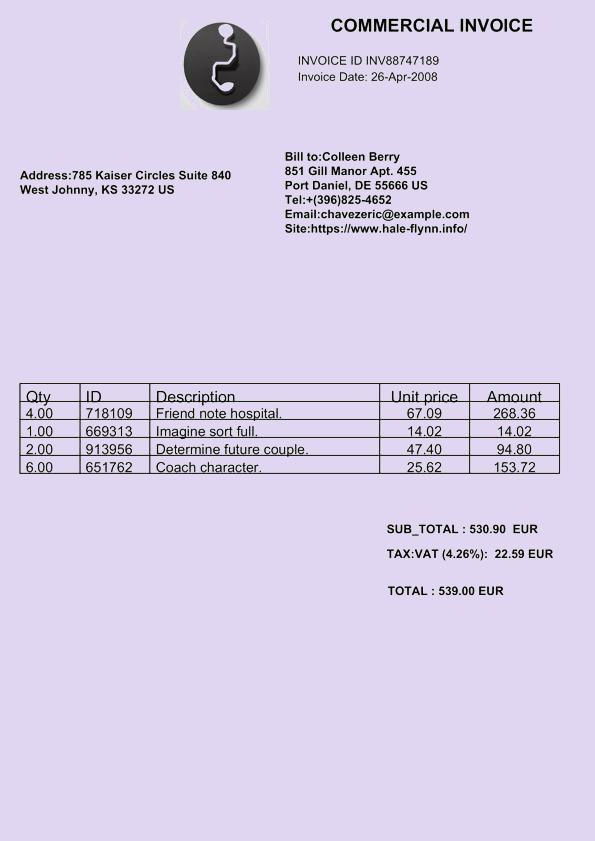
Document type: Invoice